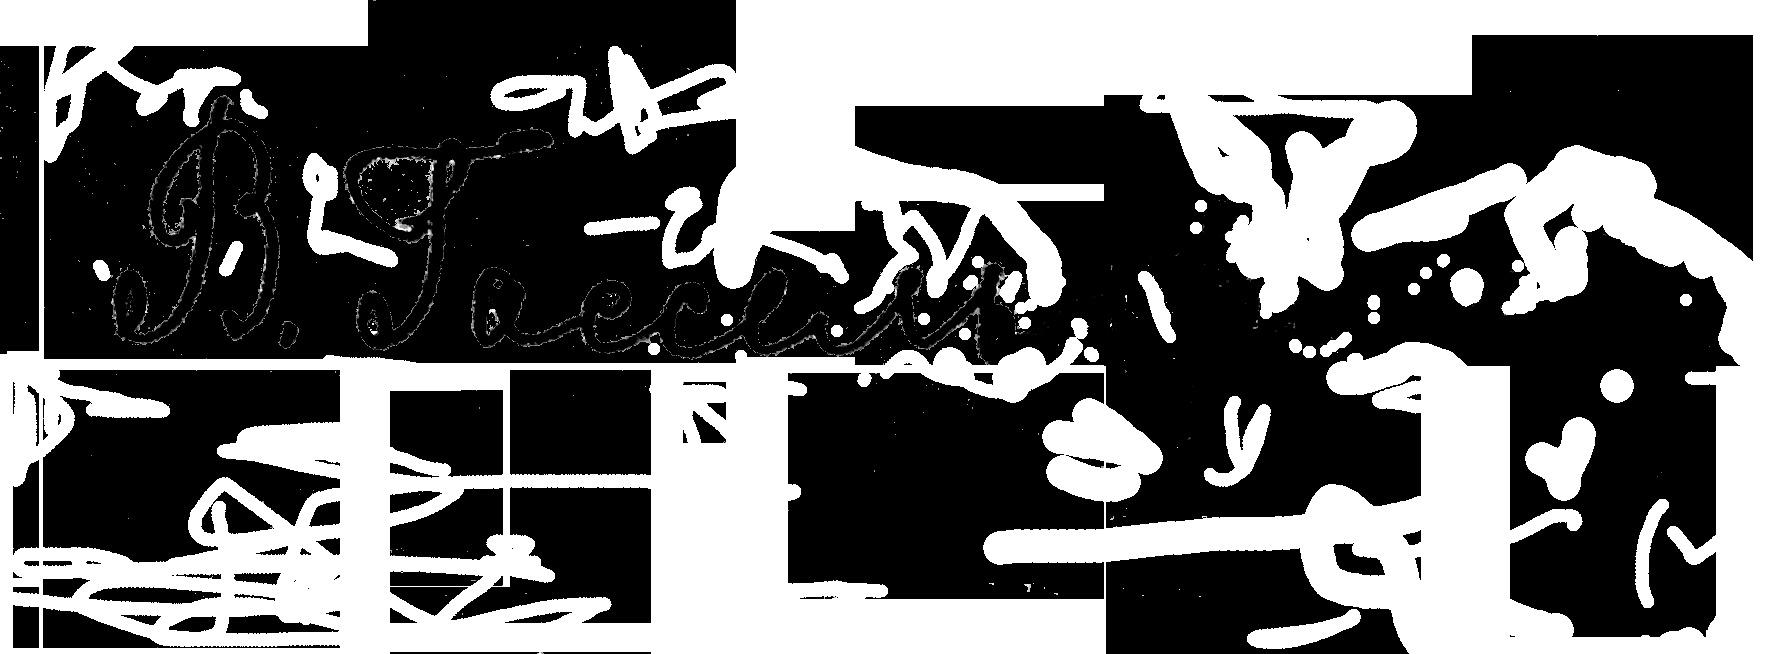
Signature of: valeria orestovna gabel gasselbrink